Question: What is the appraised value of the property as recorded in the document?
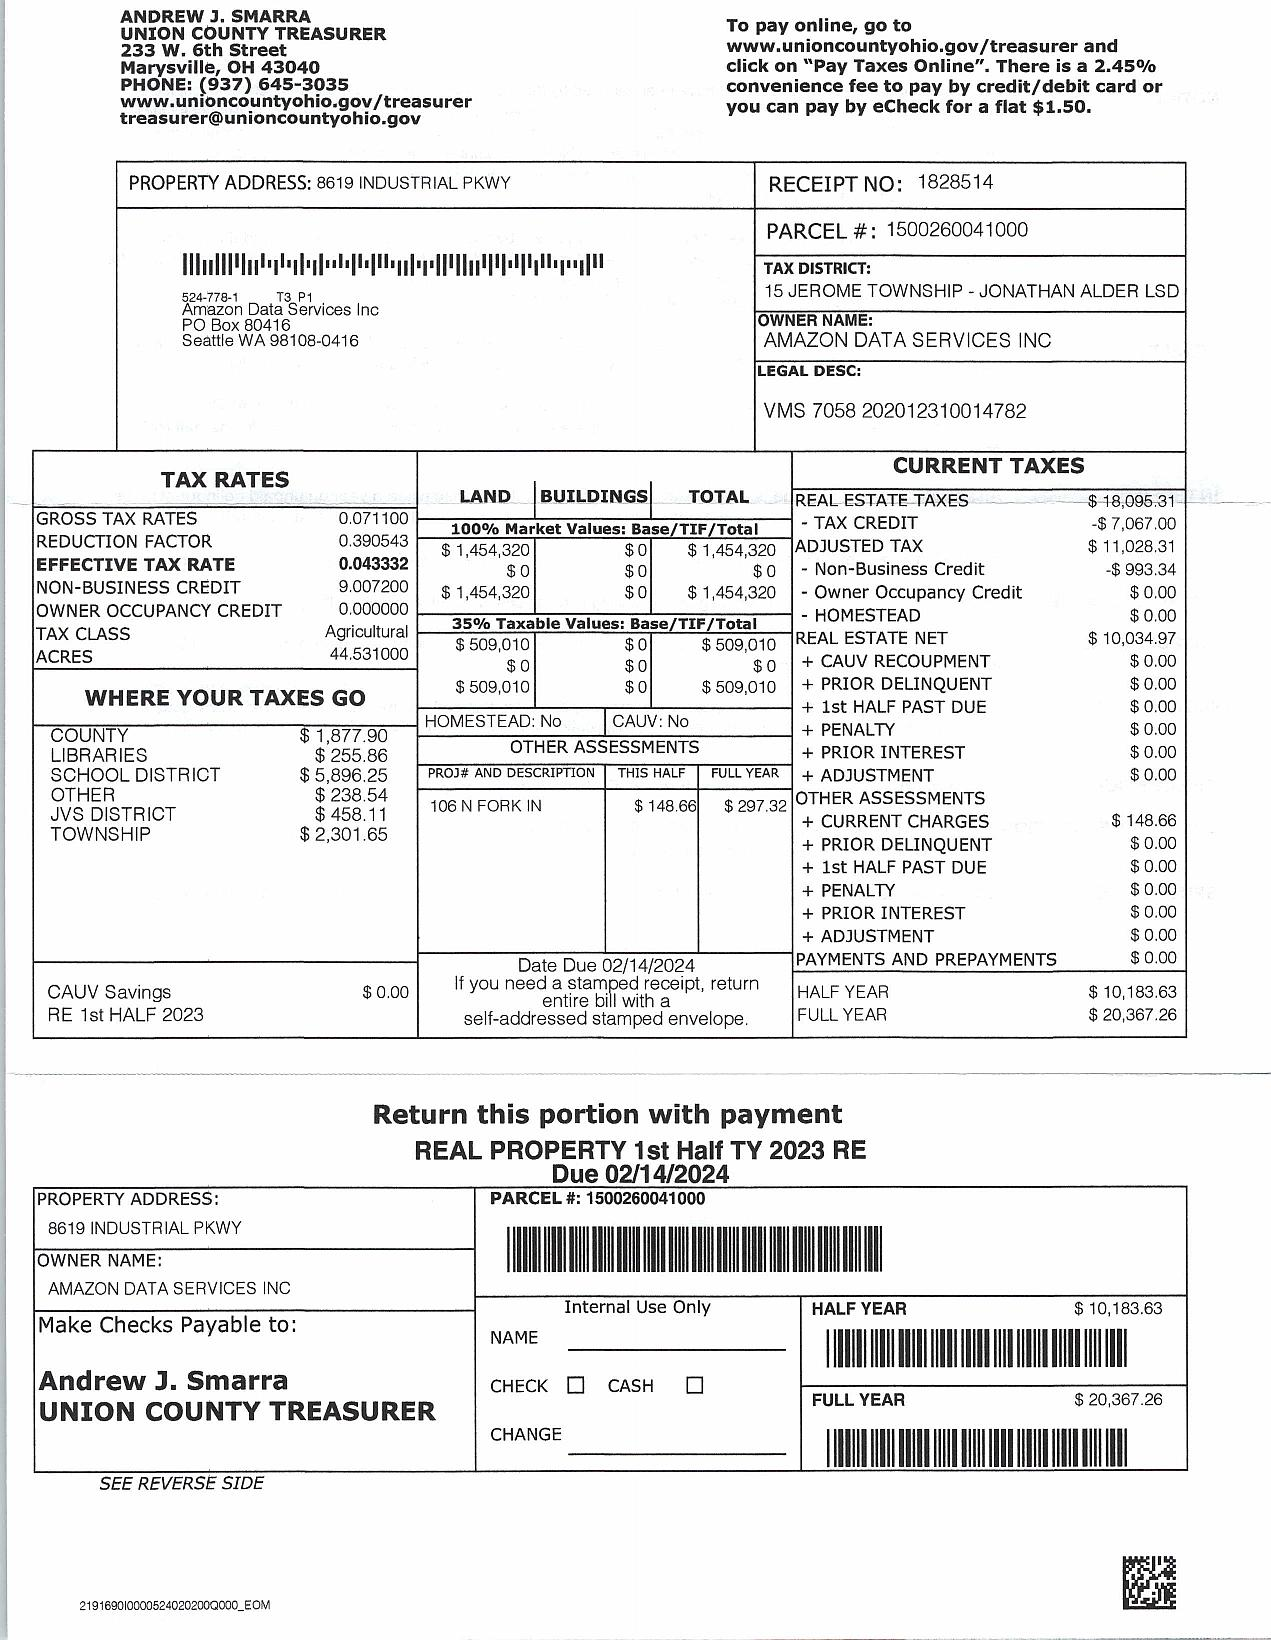
Answer: "$1,454,220.00 "